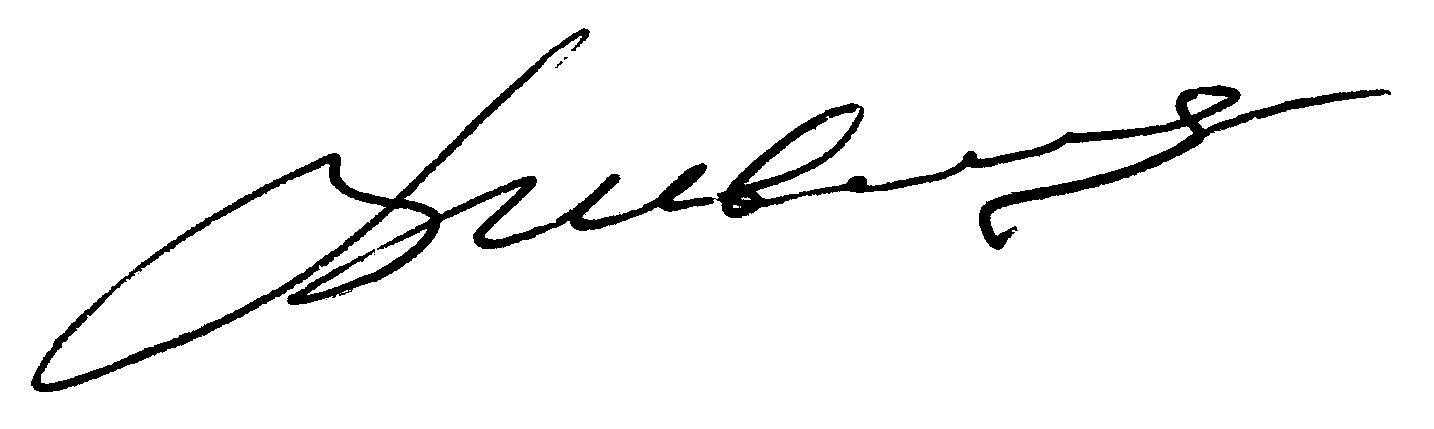
Signature of: vyachaslau shved